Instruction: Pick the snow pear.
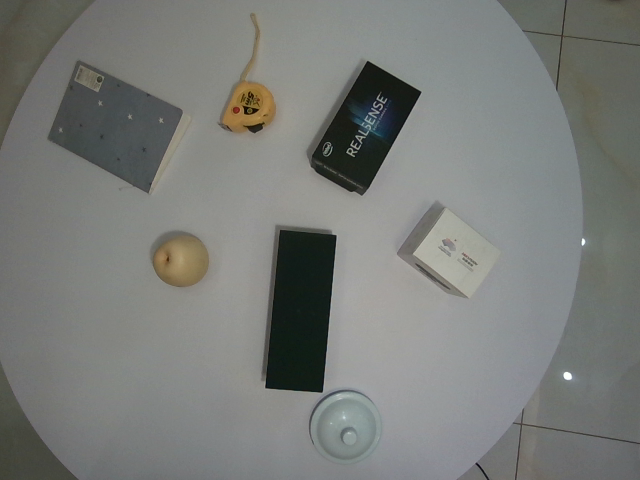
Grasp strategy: vertical